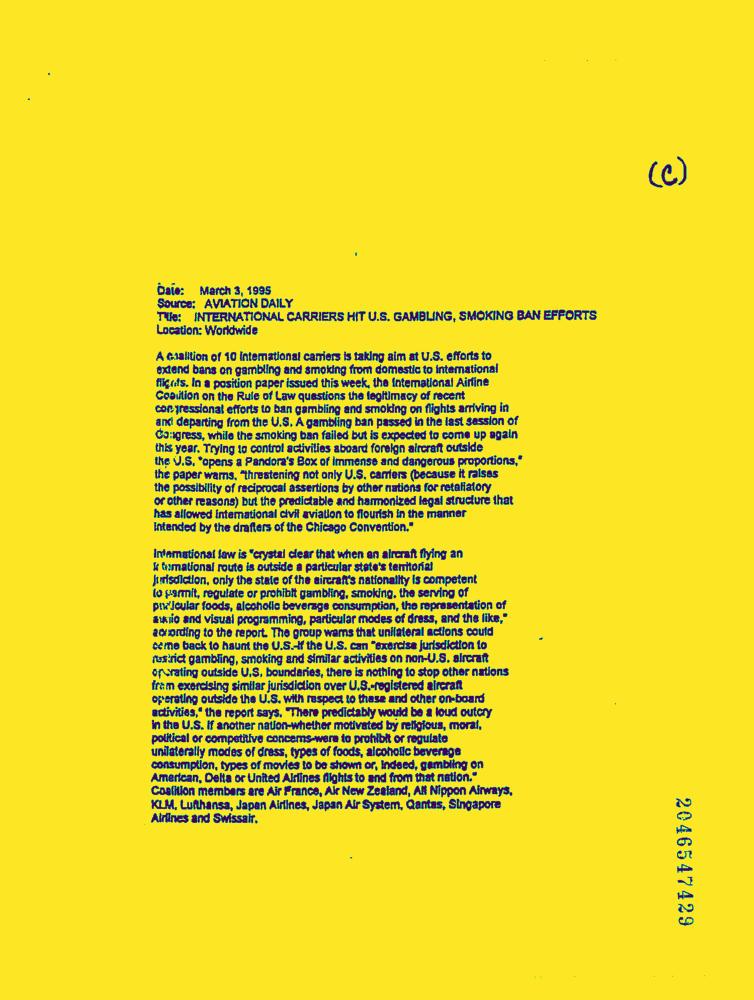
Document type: News-Article